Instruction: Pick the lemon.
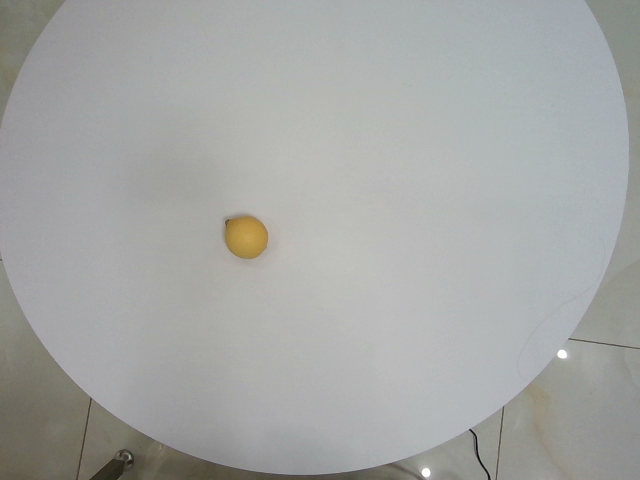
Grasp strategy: vertical